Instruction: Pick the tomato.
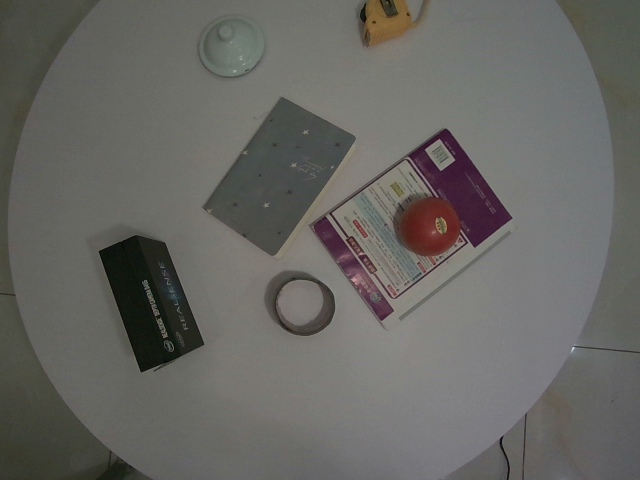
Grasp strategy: vertical